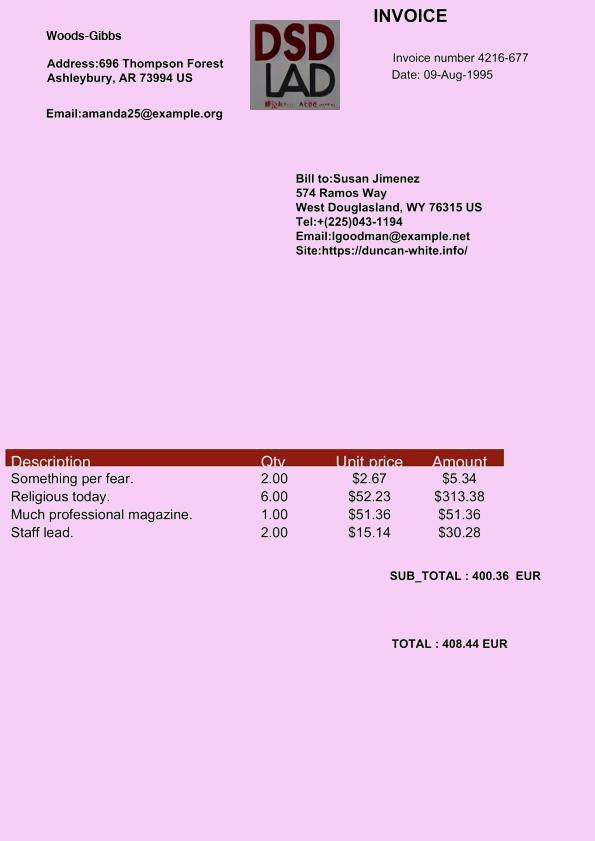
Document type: Invoice